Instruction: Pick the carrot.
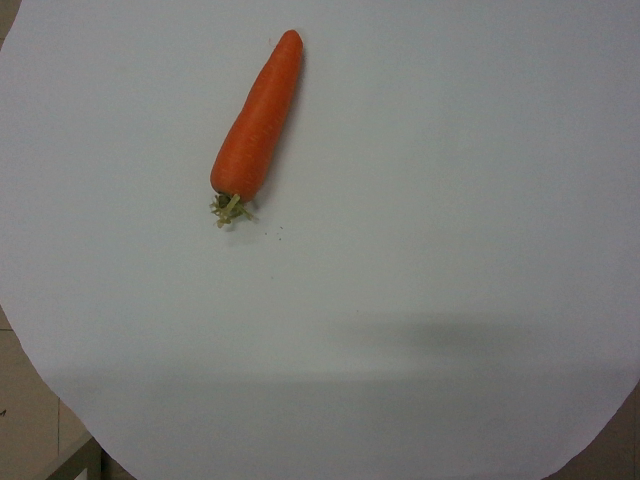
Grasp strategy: vertical